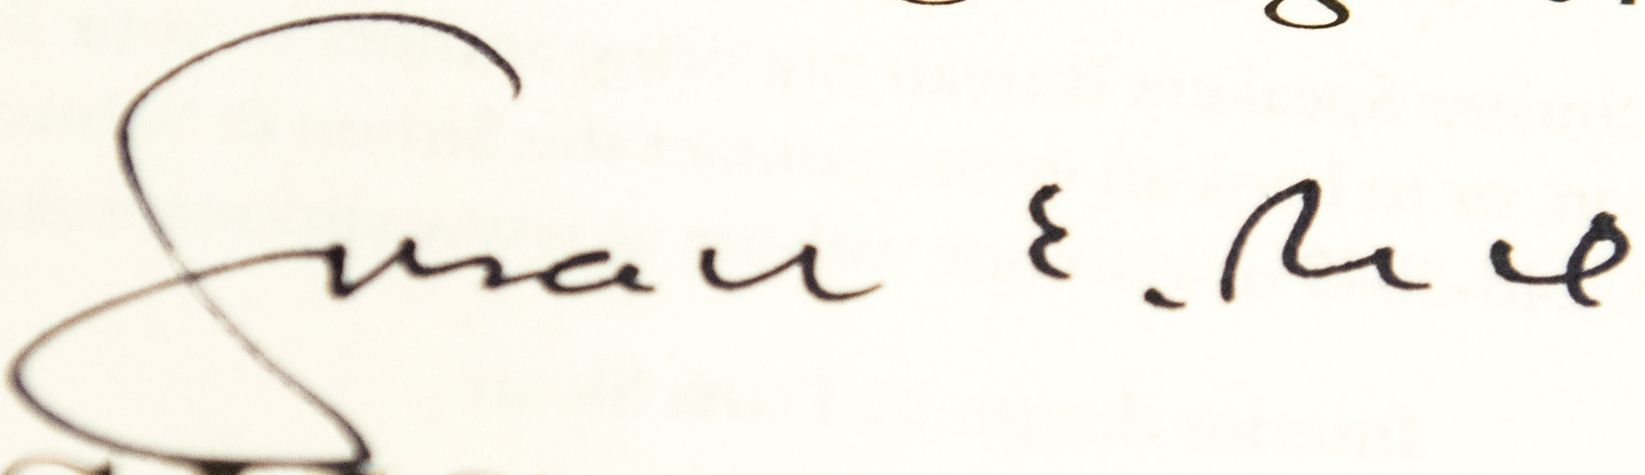
Signature of: susan rice